Question: What is the suspected problem?
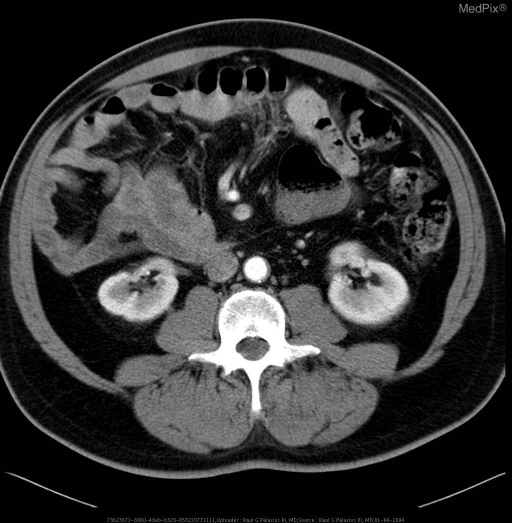
Answer: The findings suggest Contrast enhanced axial CT images of the abdomen demonstrates the presence of a "whirlpool sign" - inversion of the superior mesenteric vessels - all of the small bowel loops on the right, left-sided colon, and inflamatory changes within the appendix consistent with phlegmon.. Sequential images of the abdomen demonstrate "Whirlpool" arrangement of superior mesenteric vessels.. The patient might have a history of 67 year old male presents to the ED with acute onset of lower abdominal pain associated with fever, nausea and vomiting..